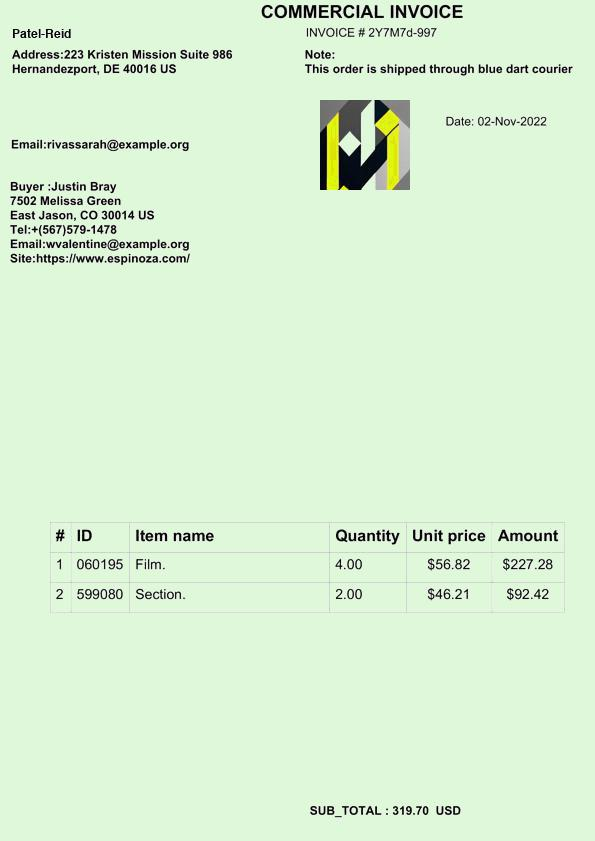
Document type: Invoice